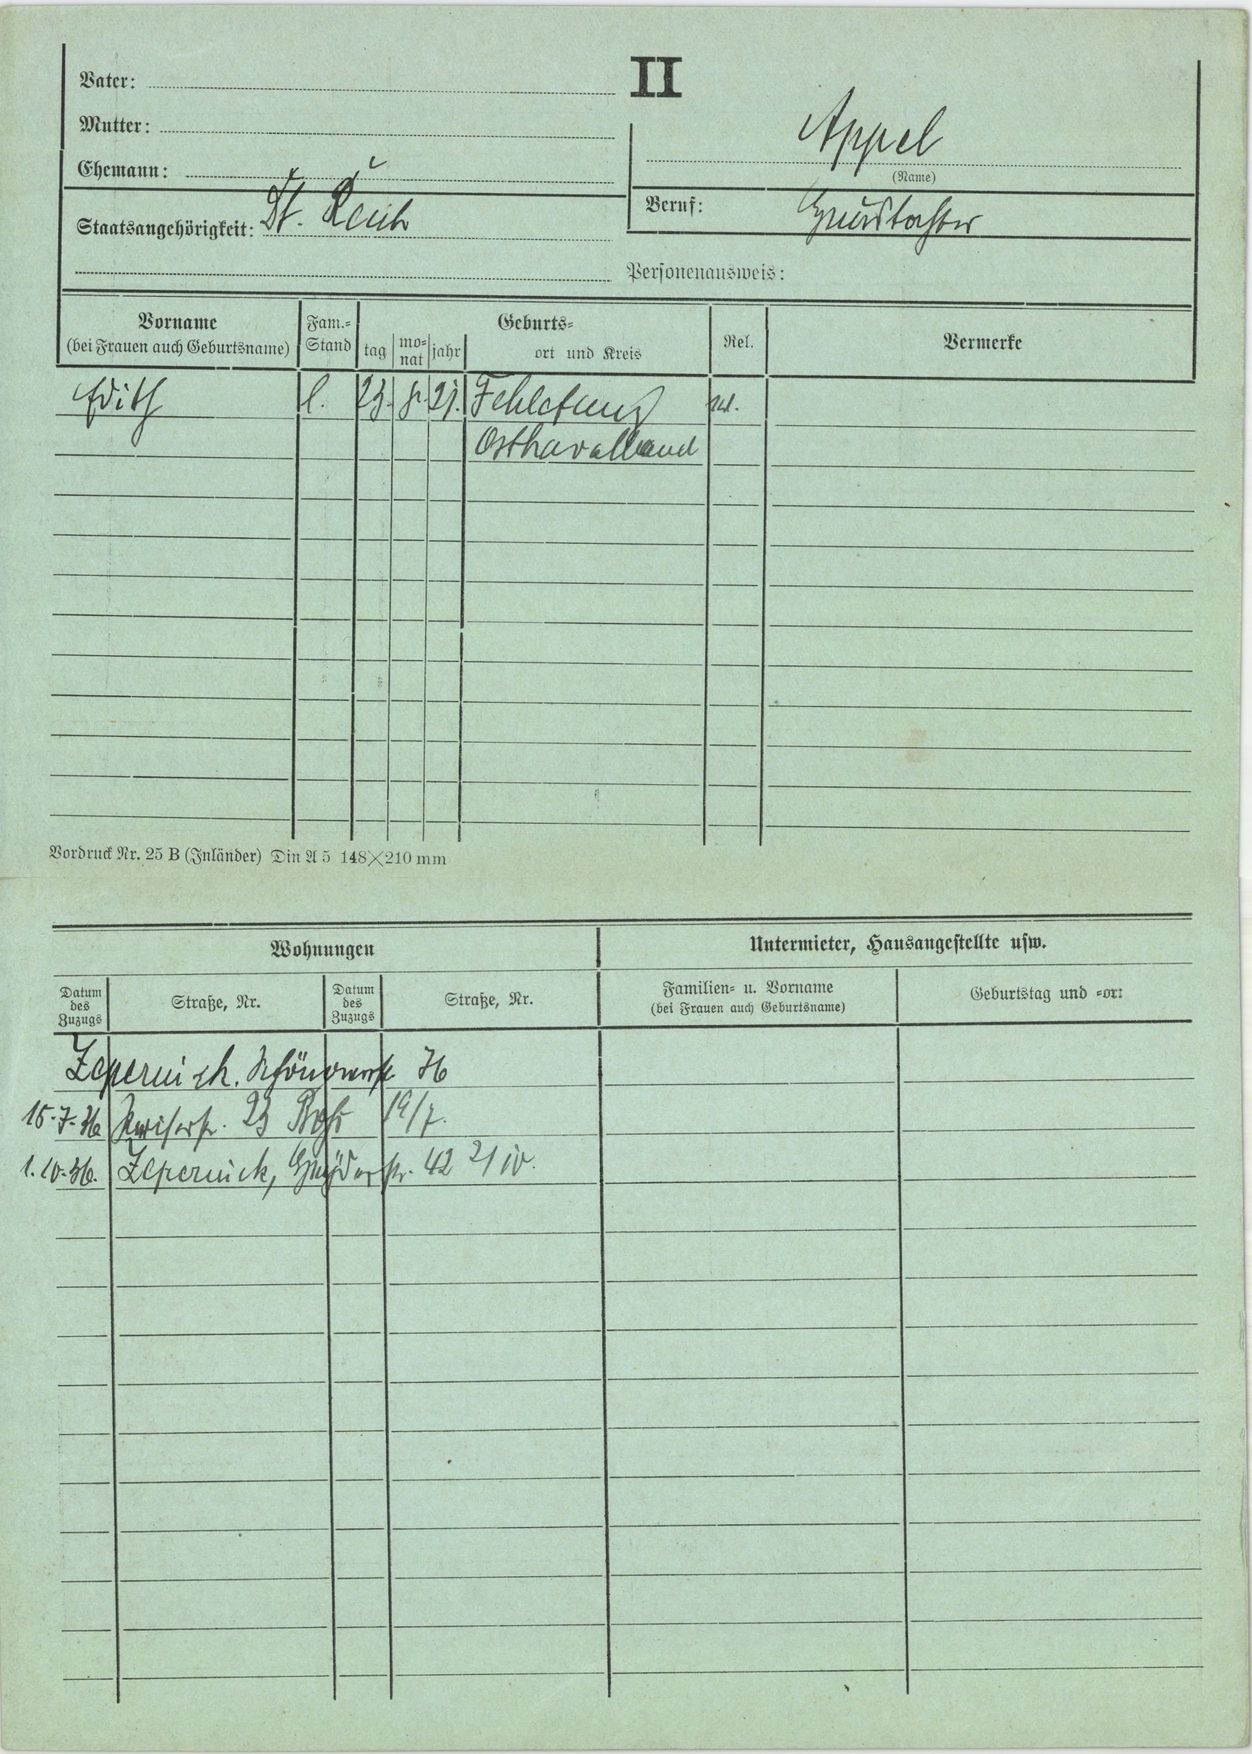
Appel